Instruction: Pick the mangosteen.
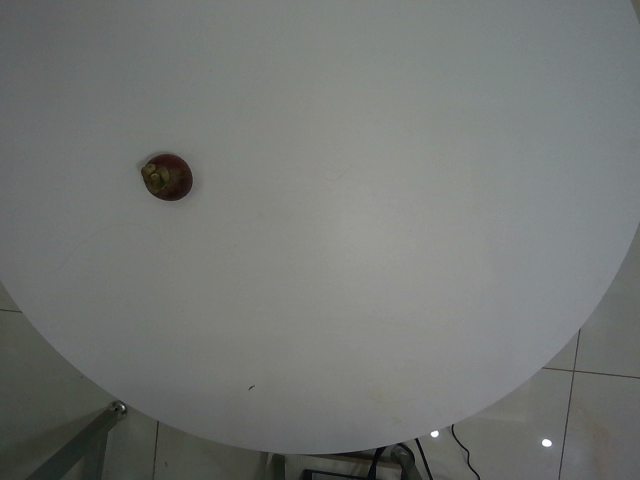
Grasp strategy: vertical